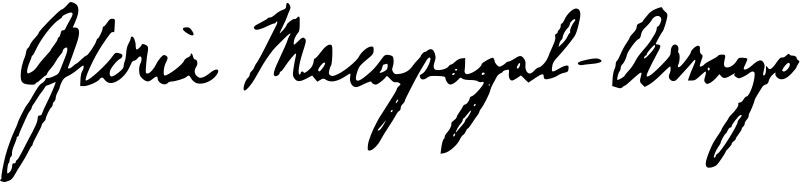
Signature of: gloria macapagal arroyo